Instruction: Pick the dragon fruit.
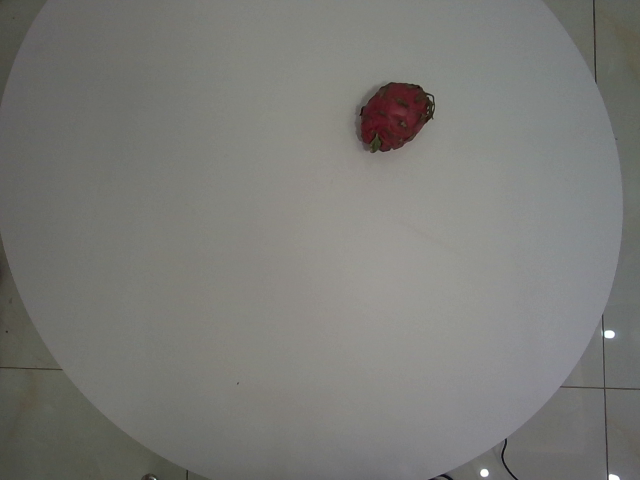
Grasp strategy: vertical